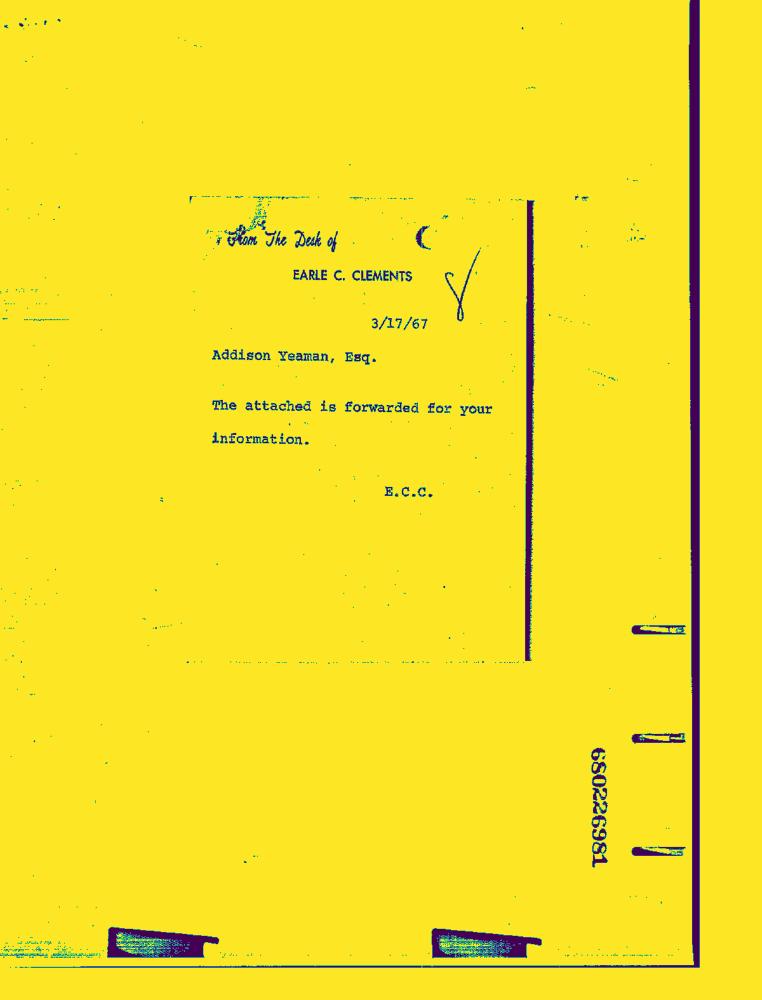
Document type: Resume-Doc